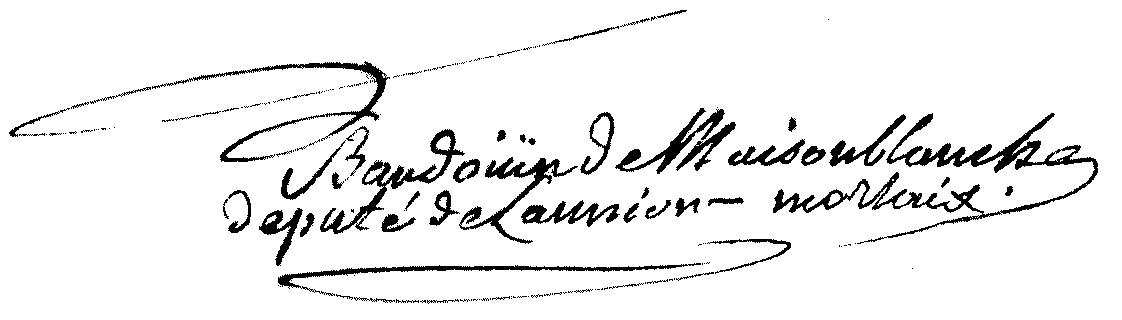
Signature of: jean marie baudouin de maison blanche